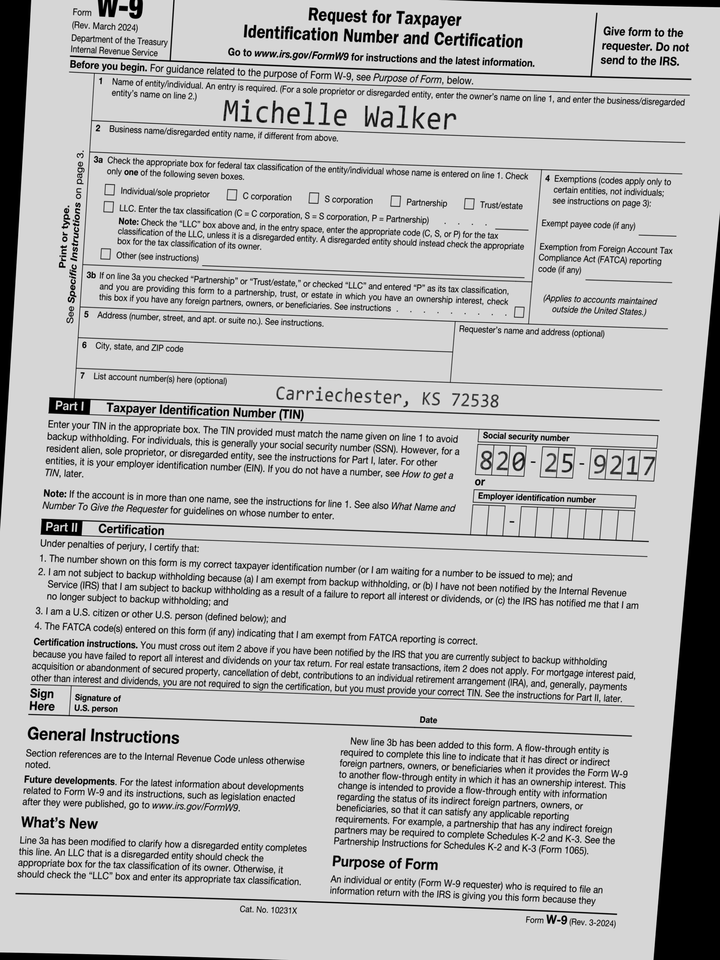
adr2: Carriechester, KS 72538
cbx: no
ssn: 820259217
enm: Michelle Walker